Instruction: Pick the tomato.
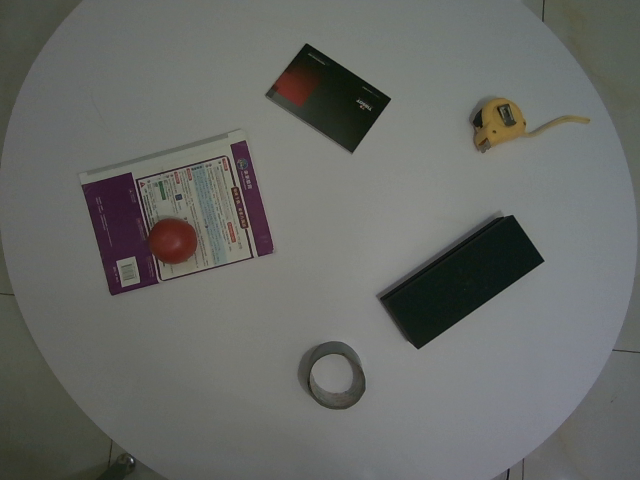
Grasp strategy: vertical